Question: In what way does the history help explain the case?
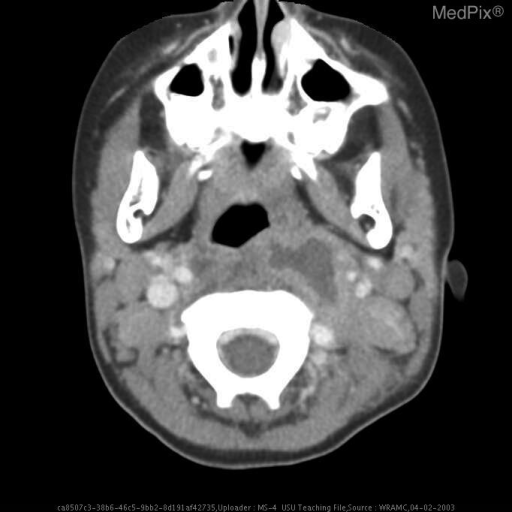
Answer: The patient's history of Patient reported 1 ? weeks of sore neck and mild throat pain that became acutely severe the night prior to initial presentation.  Patient complained of inability to move neck secondary to pain and mother noticed left sided neck fullness and reported intermittent fevers.   On presentation, a lateral X-ray showed increased retropharyngeal space width and CT demonstrated phlegmon vs. abscess.  Patient was I/D’d 2 days prior to this study with no pus drainage and no clinical improvement.  Patient was started on IV clindamycin on admission. is key in understanding the case.